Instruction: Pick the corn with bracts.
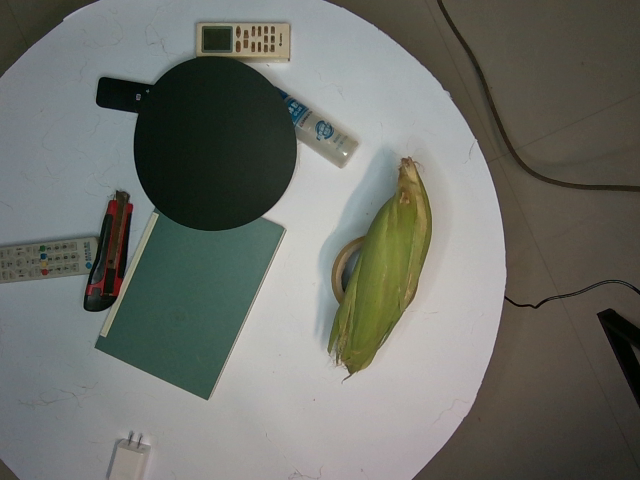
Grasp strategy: vertical